Question: How does the patient history play a role?
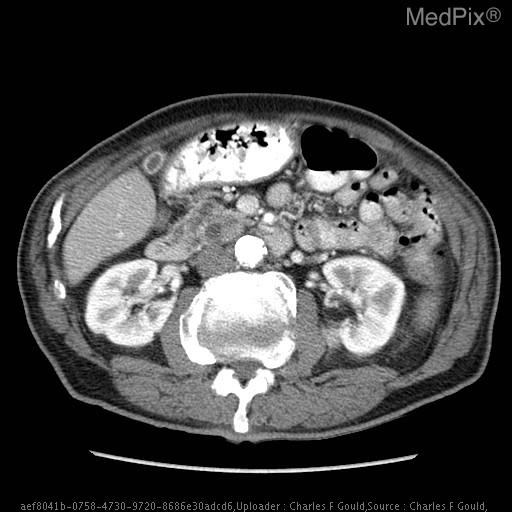
Answer: The patient's history of 79 y/o white male, preoperative evaluation pending CABG.  History of hypertension, hyperlipidemia and diabetes.  Recent 50 lb weight loss. is key in understanding the case.